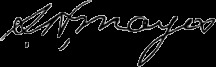
Signature of: samuel houston mayes